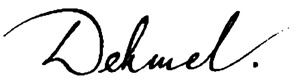
Signature of: richard dehmel